Question: What is the potential diagnosis?
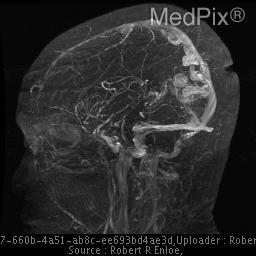
Answer: The possible diagnosis includes •  Arteriovenous Malformation
•  Aneurysm
•  Spontaneous intracerebral hemorrhage
•  Stroke
•  Intracranial neoplasm.